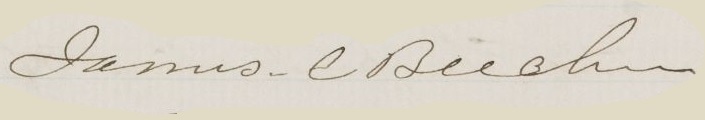
Signature of: james chaplin beecher